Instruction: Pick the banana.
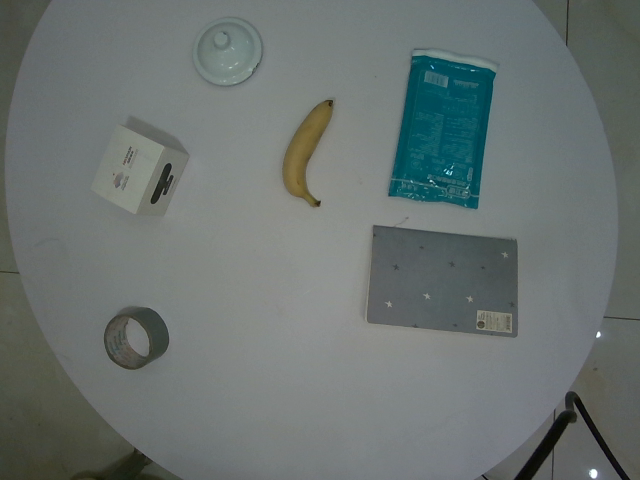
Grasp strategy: vertical